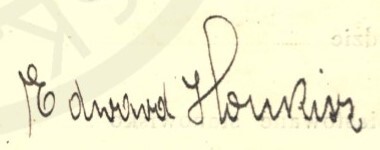
Signature of: edward honkisz